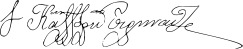
Signature of: irinaeus pantoleontos